Patient: Male, age 68
A 68-year-old man was admitted to our hospital for the following symptoms: a non-productive cough, malaise, gait difficulty, visual impairment, multiple skin rashes, and a nodule on his middle anterior chest. Until then, he had not visited any medical facilities for many years due to his economic status. According to the patient's recollection, the papules and nodule appeared 3 years previously. His visual impairment started 1 year previously and gradually worsened. His cough started 3 months before this admission, and it was initially wet and then became non-productive. In addition, he experienced general malaise, and he had difficulty walking since 10 days before the hospital visit.
A physical examination on admission showed a blood pressure of 117/63 mmHg, pulse rate of 65 beats per min, and body temperature of 35.8C. Both conjunctivae were moderately anemic without icterus. Viscous discharge was present in both eyes. Erythema was found on his right cheek, anterior and posterior chest, and both lower legs. On his right cheek, painless erythema with scabs was observed. Purulent discharge was observed while gently pressing the rash. A solitary red nodule (5 cm in diameter) was present on his anterior chest (Fig. 1a). Multiple small, red papules (maximum size: 2 mm) were present on his trunk (Fig. 1b). His extremities were edematous, and an erosive rash was present on his legs. Several lymph nodes (maximum size: 15 mm) were palpated around his superficial lateral cervical area. Aside from these lymph nodes, a thumb-sized, painless, soft subcutaneous mass was present on his right lateral neck. On chest auscultation, the breath sounds were weak in his right lower lung.
Laboratory results on admission are shown in Table 1. An increased white blood cell count, C-reactive protein level, and erythrocyte-sedimentation ratio were detected. Normocytic anemia and decreased total protein and albumin levels were noted. M. avium complex (MAC) antibody was slightly increased. Other than MAC antibody, antibodies for hepatitis B and C viruses, human immunodeficiency virus (HIV), and human T cell leukemia virus type 1 were negative. The number of CD4-positive T lymphocytes was 440 cells/muL. Results of an enzyme-linked immunospot assay for IFN-gamma response to Mycobacterium tuberculosis antigens (T-SPOT(R).TB, Oxford Diagnostic Laboratory, Marlborough, USA) on admission showed zero spots for ESAT-6 and CFP-10 antigens (the positive control panel detected 21 spots). When determining the IFN-gamma response to M. tuberculosis antigens by an enzyme-linked immunosorbent assay (QuantiFERON(R) TB-3G, Cellestis, Chadstone, Australia), the test results were considered to be invalid because the IFN-gamma response to phytohemagglutinin (PHA) was not detected in the positive control tube (0.00 IU/mL).
On chest computed tomography, the right inferior lobar bronchus was completely occluded by a tumor-like lesion (1 cmx1 cm in size), resulting in complete atelectasis of his right lower lung (Fig. 2a). Bronchoscopy showed that the tumor-like lesion completely occluded the right lower bronchus (Fig. 2b). An ultrasound analysis indicated that his left cervical mass was a subcutaneous abscess. Brain magnetic resonance imaging (MRI) showed swelling in the retrobulbar part of both optic nerves (Fig. 4c).
Bacterial cultures of the patient's sputum on admission did not indicate any significant common bacteria. However, on Ziehl-Neelsen staining, 2+ for acid-fast bacilli (AFB) were observed in his sputum. A polymerase chain reaction (PCR) analysis showed that the bacilli were M. avium. Lavage fluid from the right lower bronchus also showed 3+ for AFB. In addition to the respiratory specimens, AFB was also detected in the eye discharge (1+), purulent discharge from the right cheek (2+), and a biopsy specimen from a mass-like lesion of the right lower bronchus and the chest nodule (3+) by Ziehl-Neelsen staining (Fig. 1b). All of these AFB were confirmed to be M. avium by PCR.
A biopsy of the tumor-like region in the right lower bronchus indicated the formation of a histiocytic granuloma with numerous AFB (Fig. 3a). Additionally, numerous AFB (Fig. 3b) and a xanthogranuloma with histiocytic infiltration positively stained with CD68 (Fig. 3c) were detected in the chest nodule.
According to these results, the patient was finally diagnosed with disseminated M. avium infection. According to previous reports on the relationship between serum autoantibodies to IFN-gamma and disseminated NTM diseases, we performed an enzyme-linked immunosorbent assay (ELISA) for the autoantibody to IFN-gamma (human interferon-gamma antibody ELISA kit, Cusabio, Wuhan, China) using the patient's serum specimen. The optical density (450 nm) value of the patient's serum was 0.409, with 0.037 in a negative control well. In this assay system, a value 2.1-fold higher than the negative control well (i.e., 0.077 in this case) is considered to be positive for the presence of an autoantibody to IFN-gamma. Subsequently, we tested the concentrations of anti-IFN-gamma autoantibodies and the neutralizing capacity to recombinant human IFN-gamma in the patient's serum using methods previously reported. The serum concentrations of the autoantibody to IFN-gamma were 728.13 ELISA Units (EU) 1 month after treatment, 2015 (1 month after treatment) and 109.29 EU 6 months after treatment 28, 2015 (6 months after treatment). These titers were significantly higher than the normal range (5-50 EU). The signal transducer and activator of transcription-1 in immortalized human T cells was not phosphorylated after stimulation with IFN-gamma by the presence of the patient's serum. According to these results, we determined that the patient's serum had retained neutralizing anti IFN-gamma autoantibodies.
Anti-mycobacterial chemotherapy was started 30 days after admission. A combination of 800 mg of CAM daily, 600 mg of RFP daily, and 750 mg of EB daily was initiated. The rash on the right cheek temporarily worsened around 10 weeks after chemotherapy. After 4 months of chemotherapy, the patient's general condition and the appearance of his skin lesions markedly improved (Fig. 4a and b). Follow-up orbital MRI showed obvious improvement in swelling of both optic nerves (Fig. 4c and d).
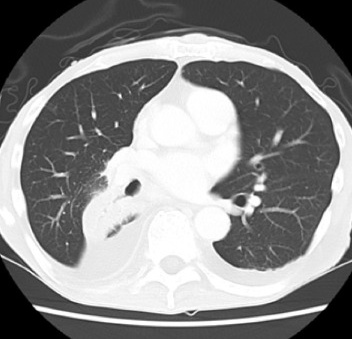
Image caption: A chest computed tomography scan and bronchoscopic findings. b: A tumor-like legion occluded the right lower bronchus.